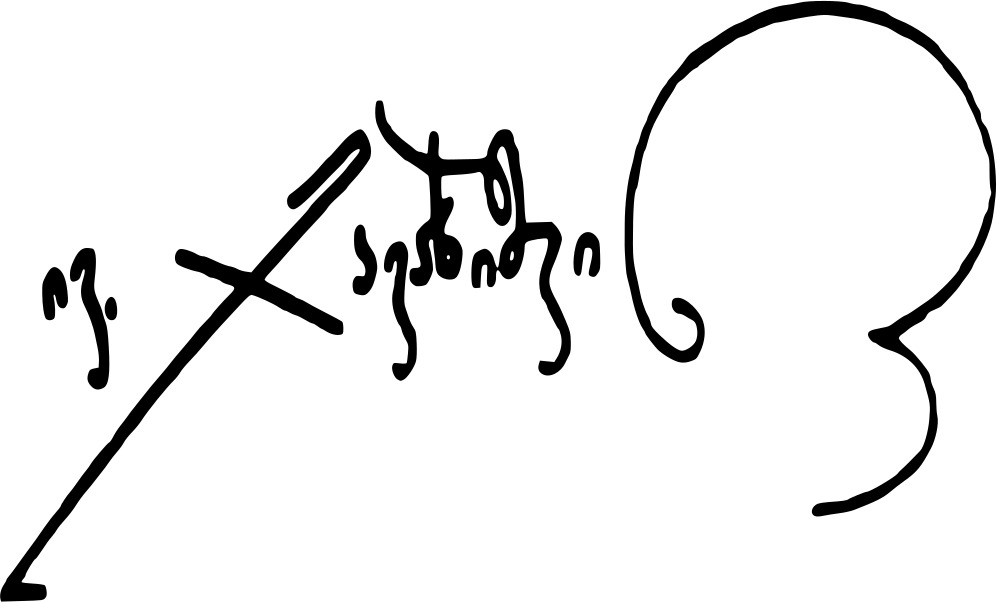
Signature of: ivane javakhishvili